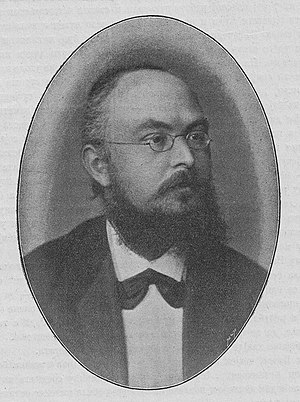
English: A photograph of Dr Ilija Ognjanović Abukazem (1845-1900), Serbian physician, writer, humorist and magazine editor. Srpski (latinica)‎: Fotografija dr Ilije Ognjanovića Abukazema (1845-1900), srpskog lekara, književnika, humoriste i urednika časopisa.